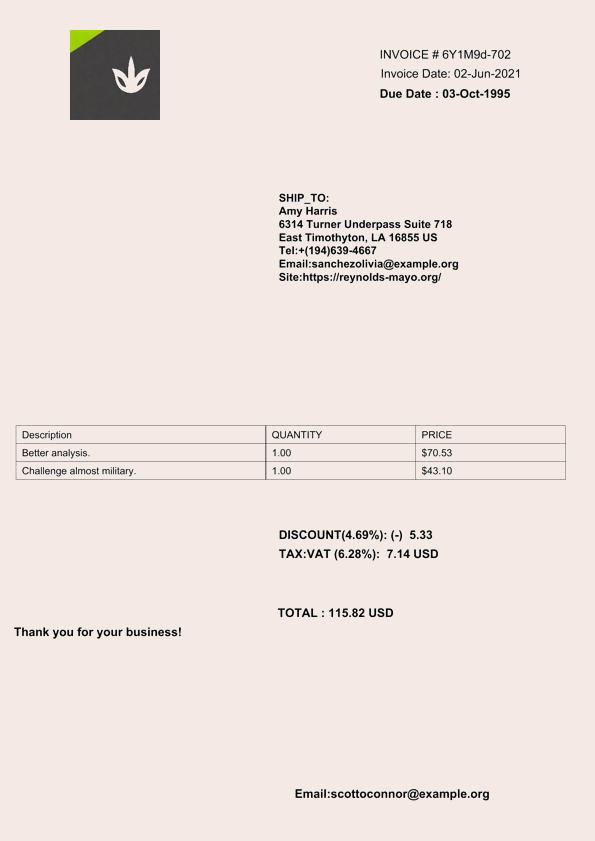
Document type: Invoice